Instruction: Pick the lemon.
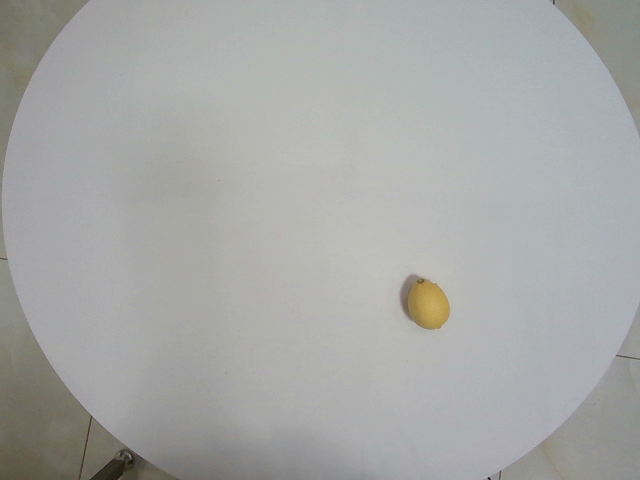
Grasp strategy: vertical